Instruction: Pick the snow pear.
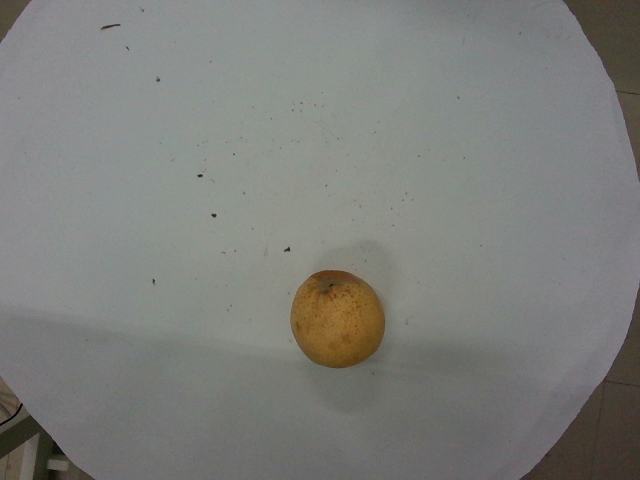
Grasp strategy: vertical